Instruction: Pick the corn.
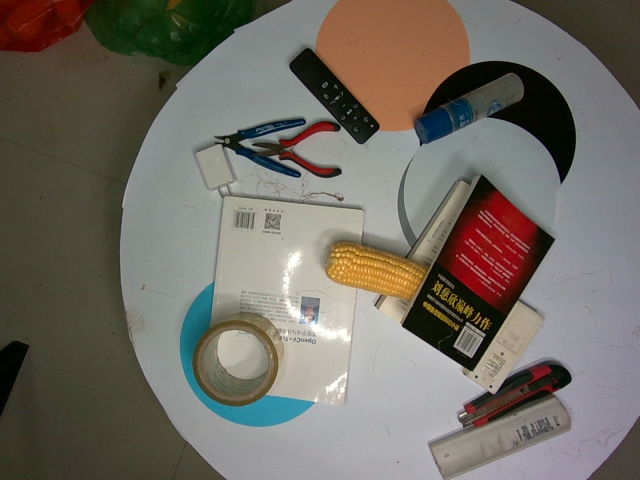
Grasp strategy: vertical